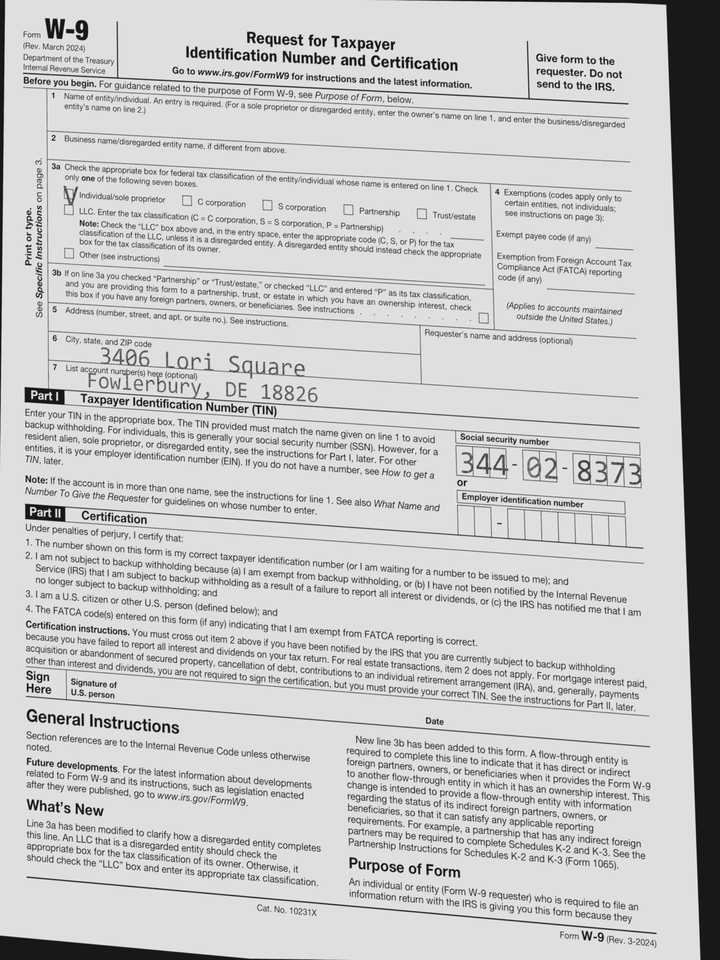
adr1: 3406 Lori Square
adr2: Fowlerbury, DE 18826
cbx: yes
ssn: 344028373